Question: What was observed in the imaging?
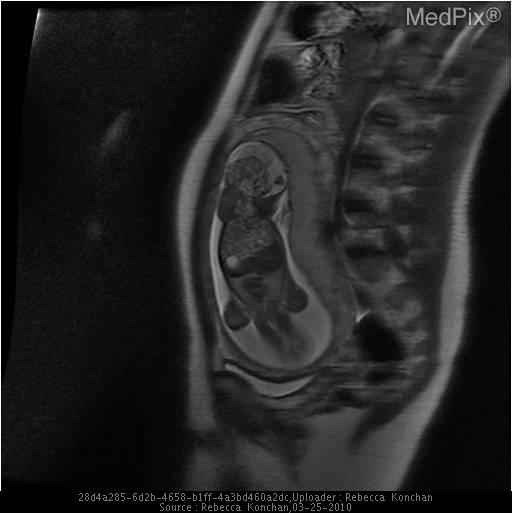
Answer: The imaging shows Large sacral mass with mixture of cystic and solid components with no apparent involvement of the spine. Sacrococcygeal teratoma visible in superior aspect of uterus..